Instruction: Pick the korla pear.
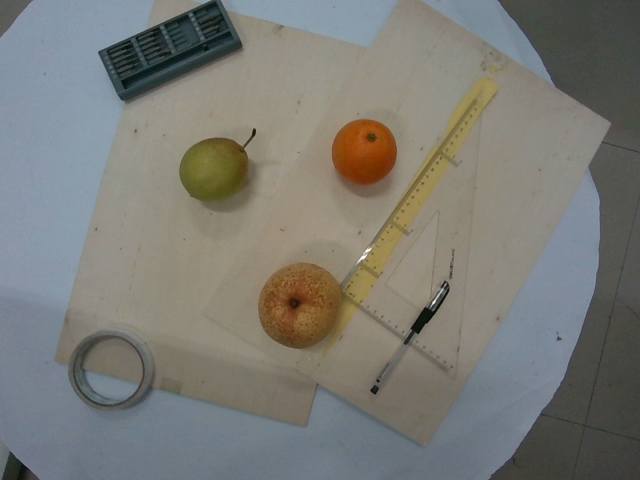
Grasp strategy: vertical